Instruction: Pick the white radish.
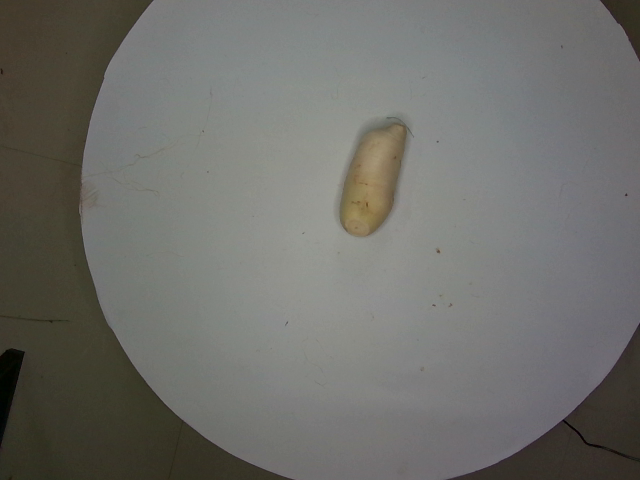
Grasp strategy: vertical